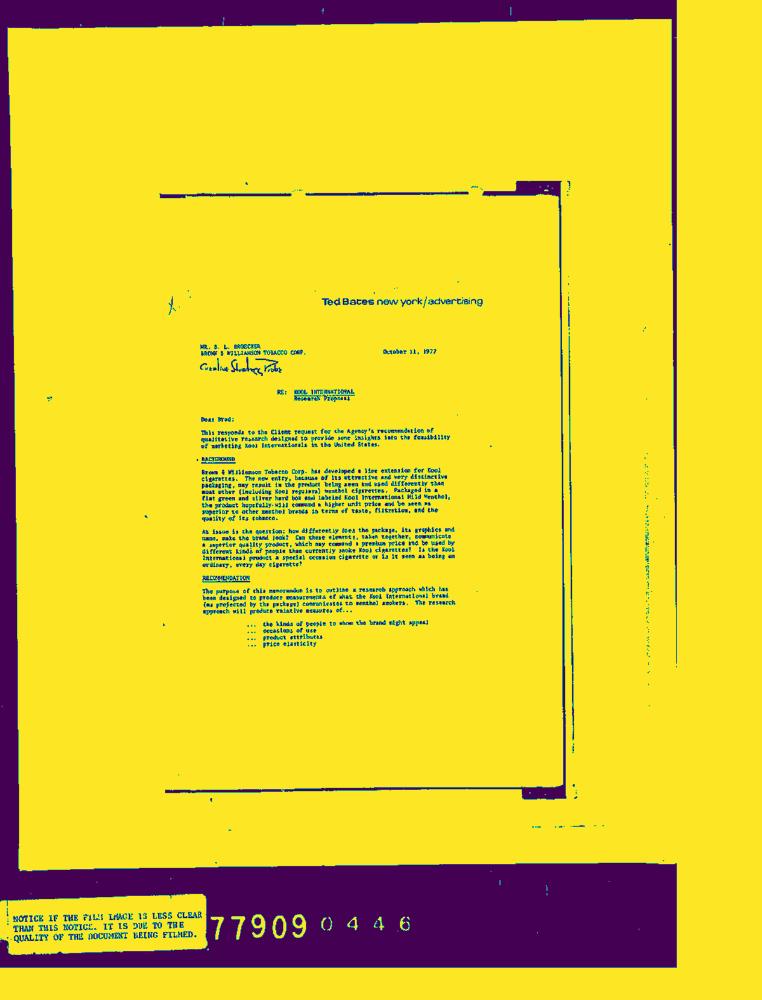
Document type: Letter-Doc